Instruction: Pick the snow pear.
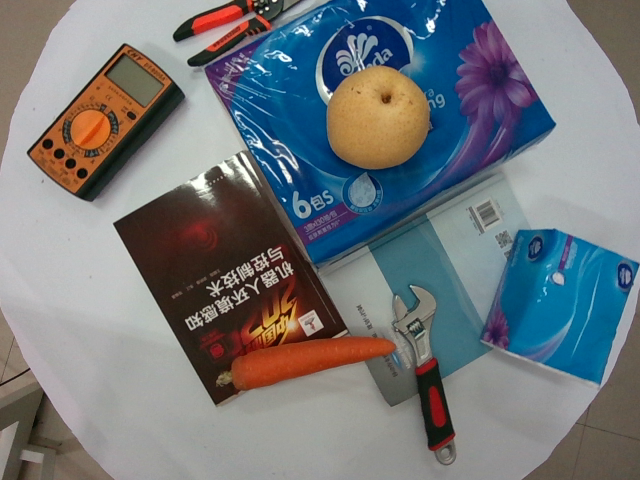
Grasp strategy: vertical